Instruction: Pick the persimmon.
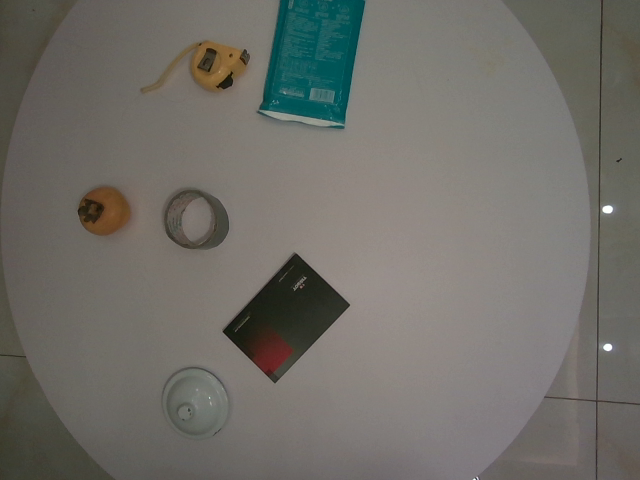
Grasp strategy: vertical